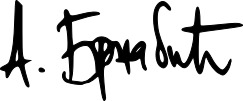
Signature of: ana brnabić